Question: What is the estimated tax bill amount according to the document?
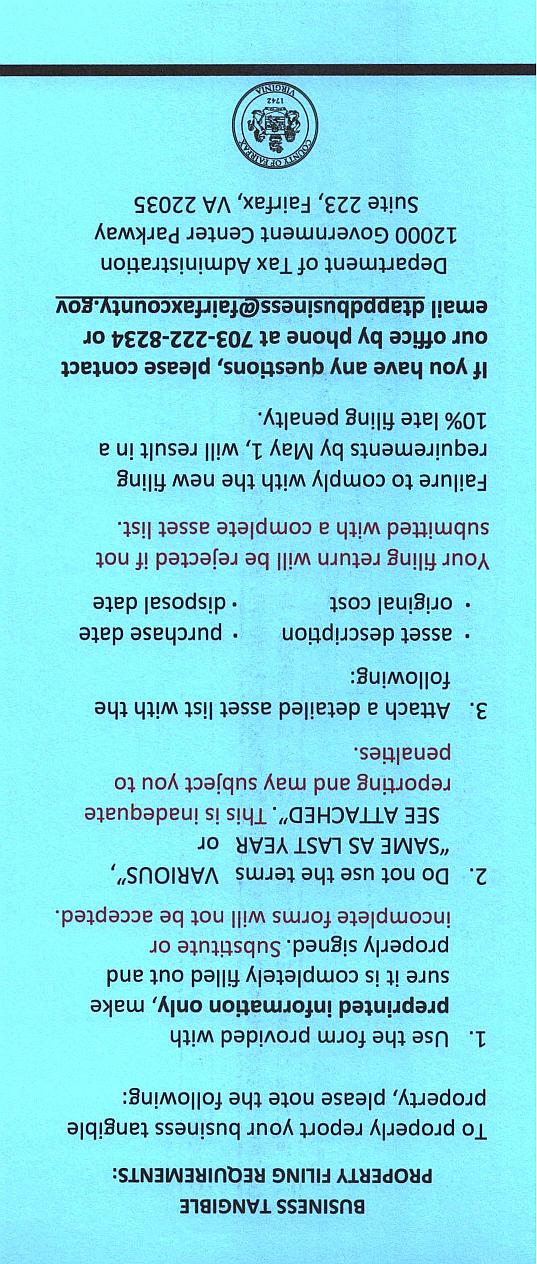
Answer: "12000 Government Center Parkway"